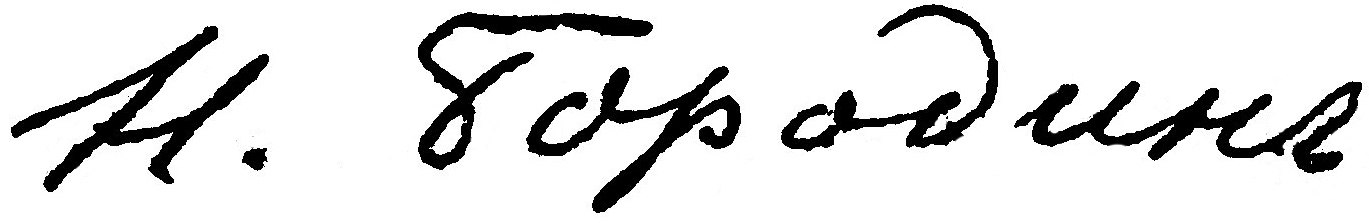
Signature of: nikolay borodin